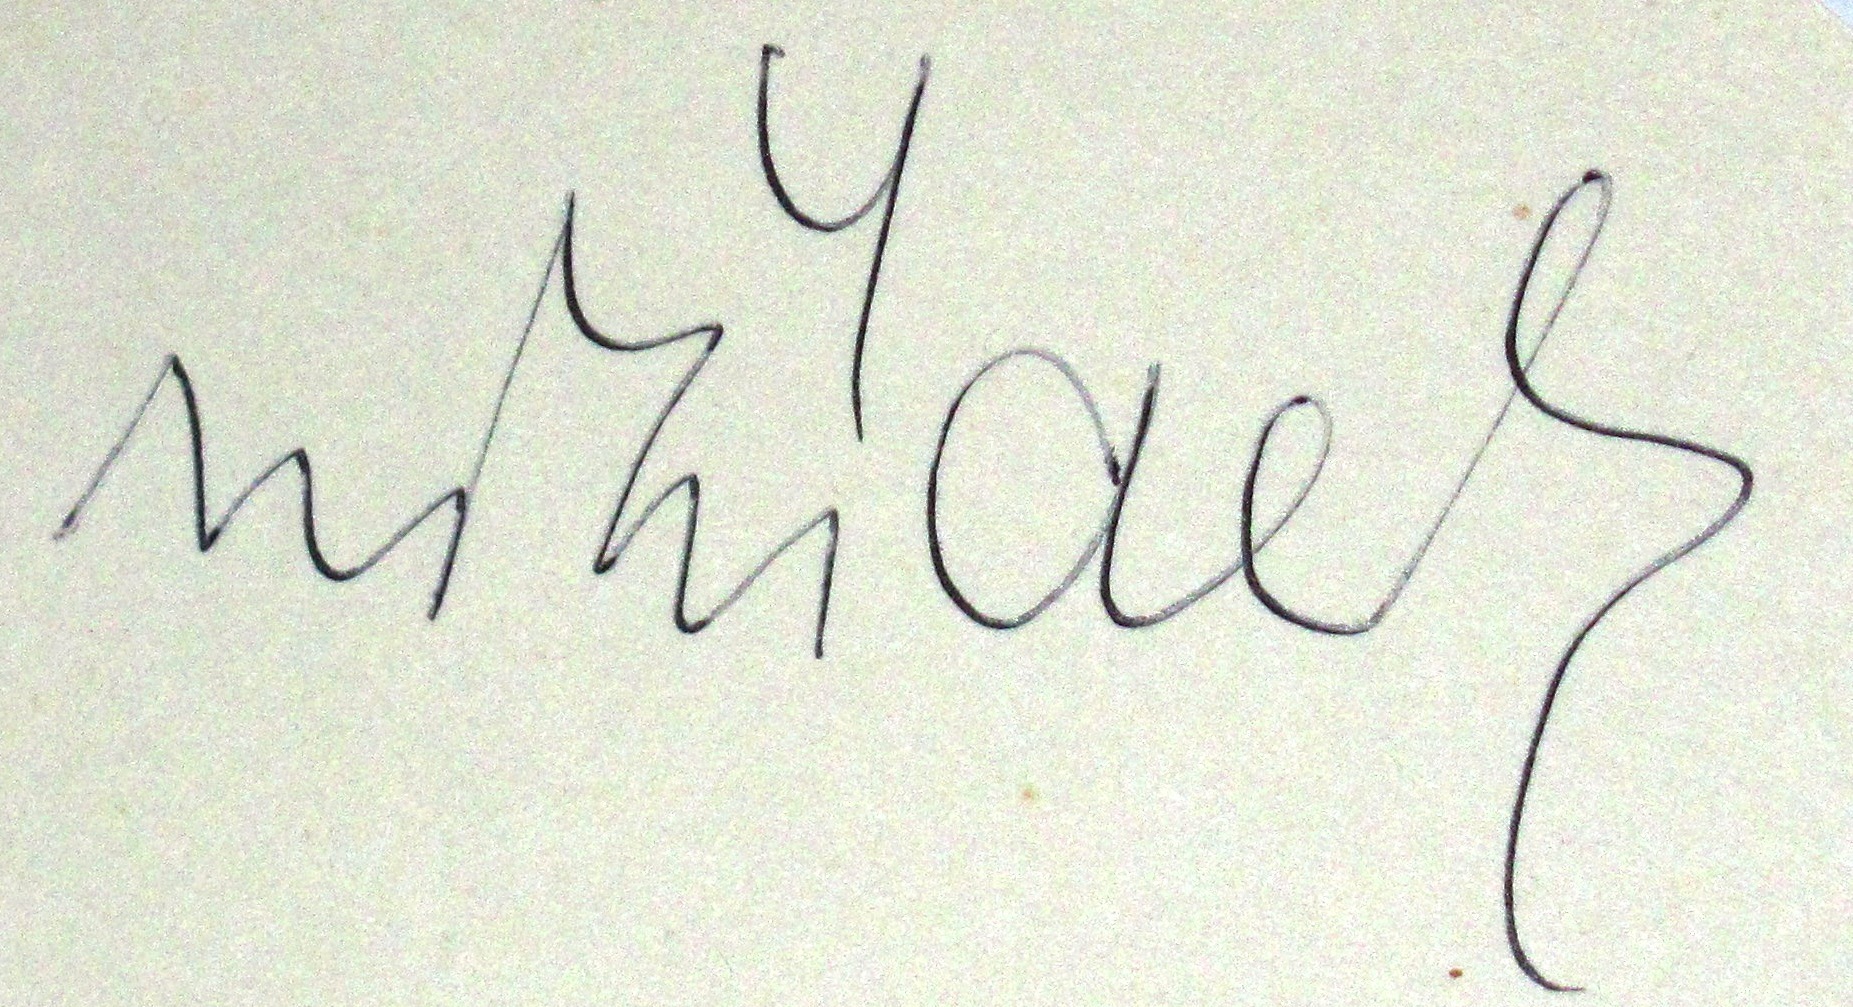
Signature of: ivo žídek